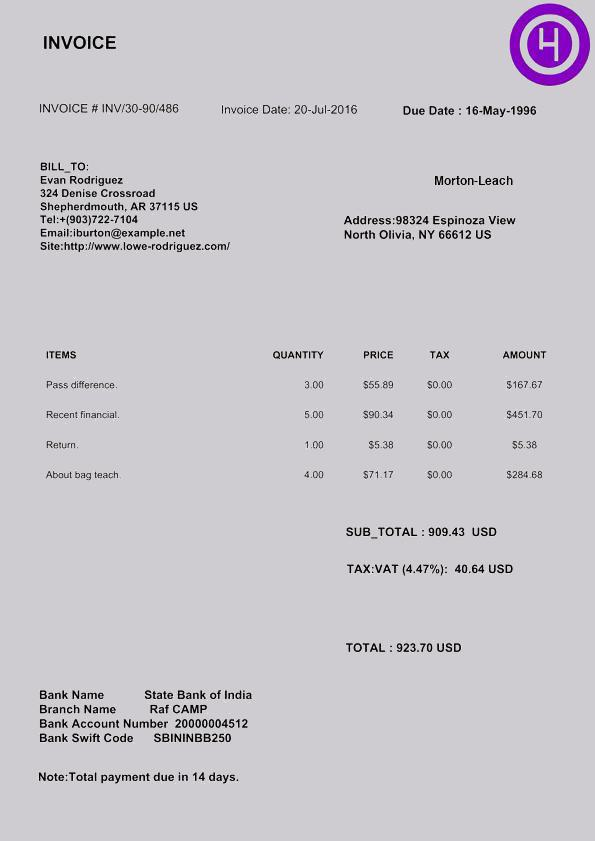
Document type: Invoice